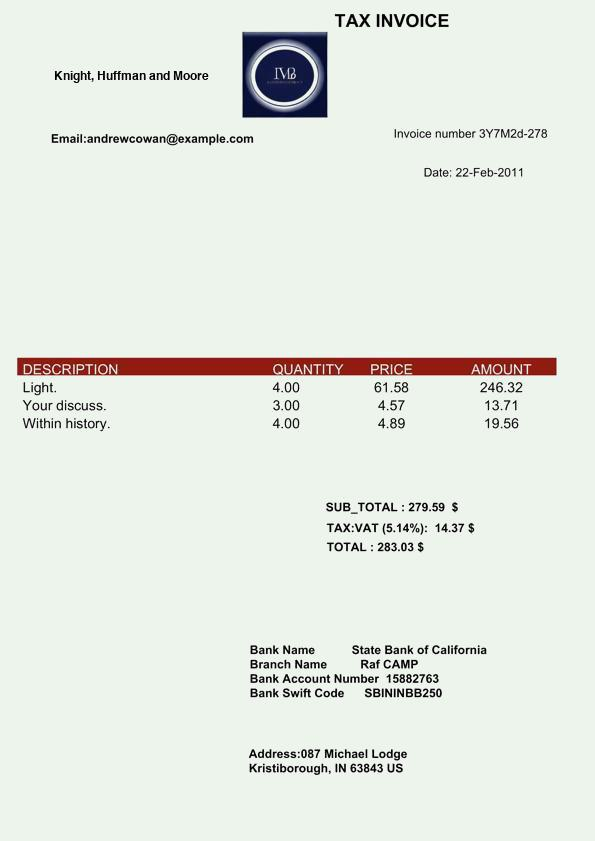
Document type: Invoice